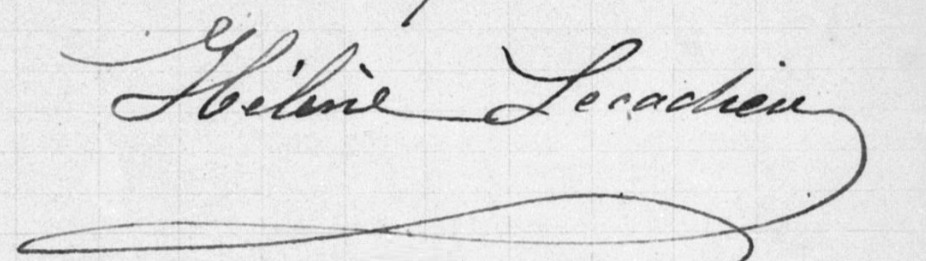
Signature of: hélène lecadieu